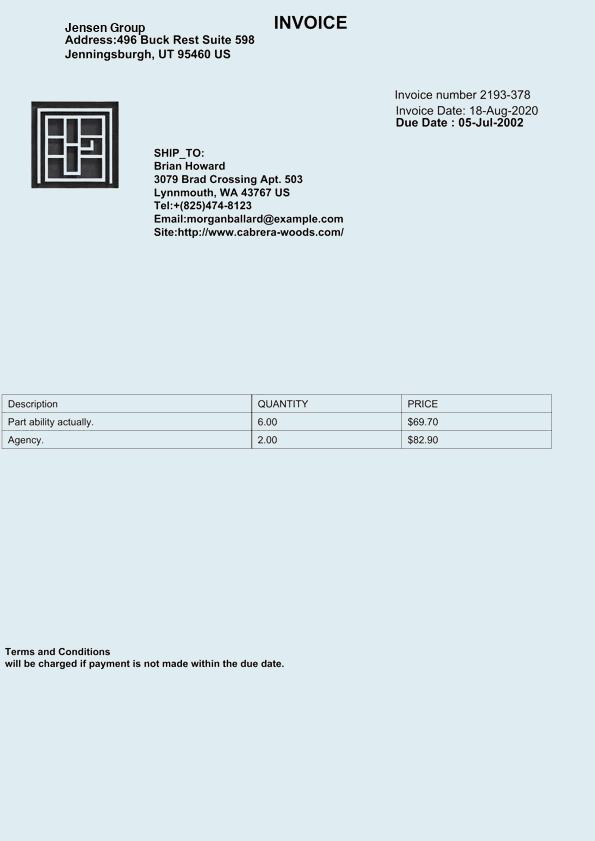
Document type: Invoice